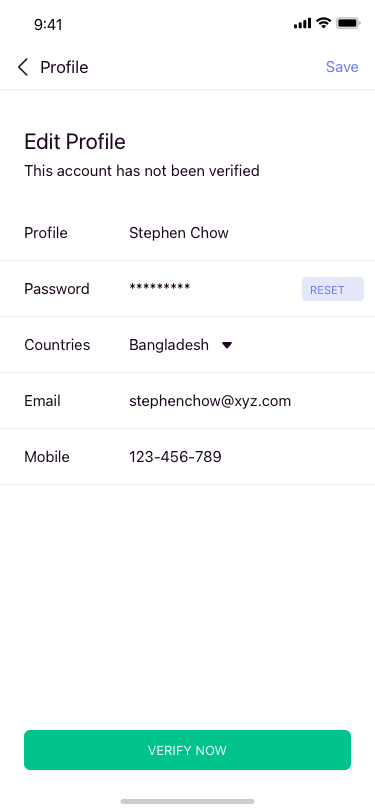
Text in this UI design:
Save
Edit Profile
Profile
Stephen Chow
Password
*********
Email
stephenchow@xyz.com
Mobile
123-456-789
Countries
Bangladesh
This account has not been verified